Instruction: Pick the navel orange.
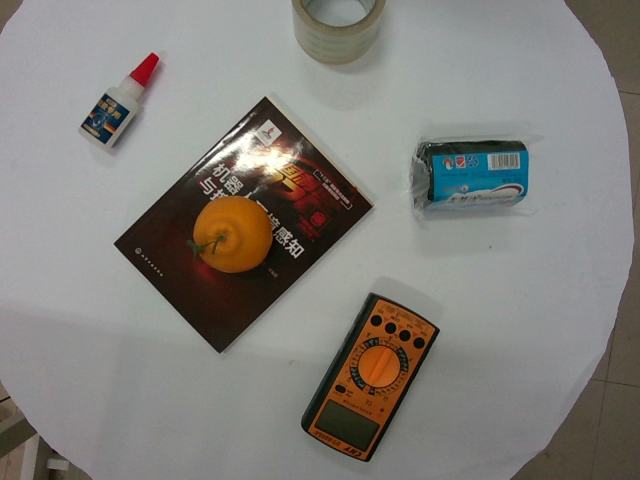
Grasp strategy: vertical